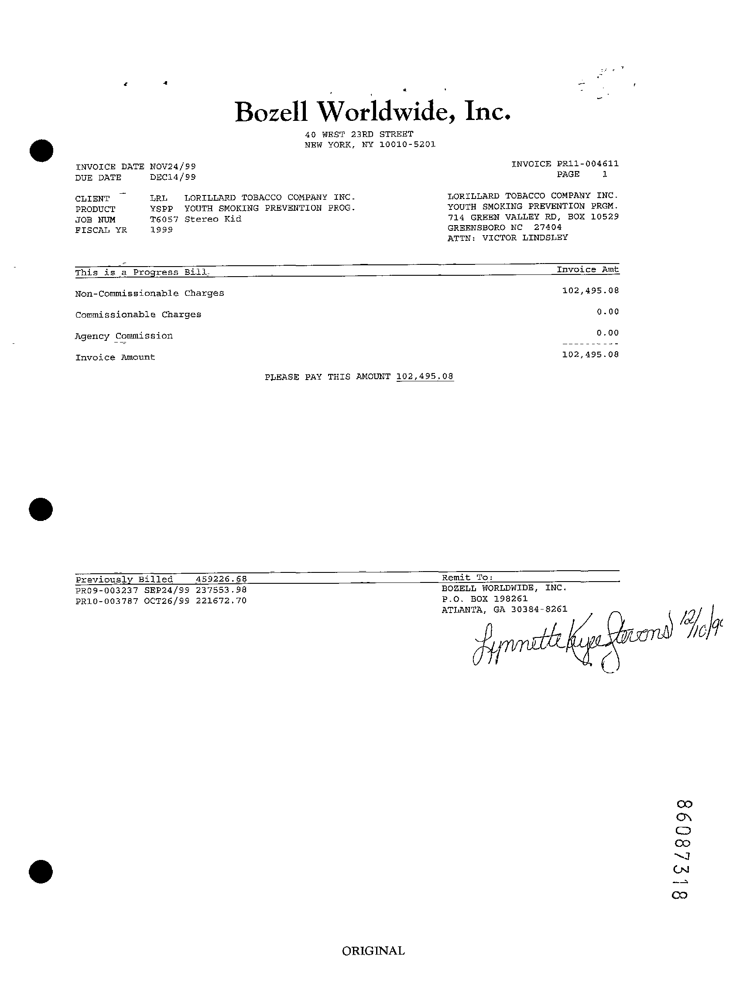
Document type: Invoice